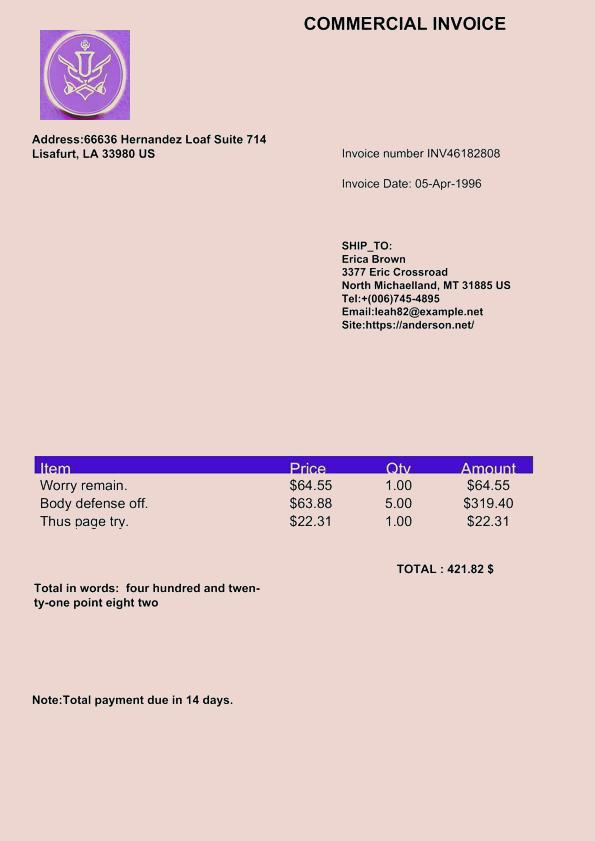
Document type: Invoice